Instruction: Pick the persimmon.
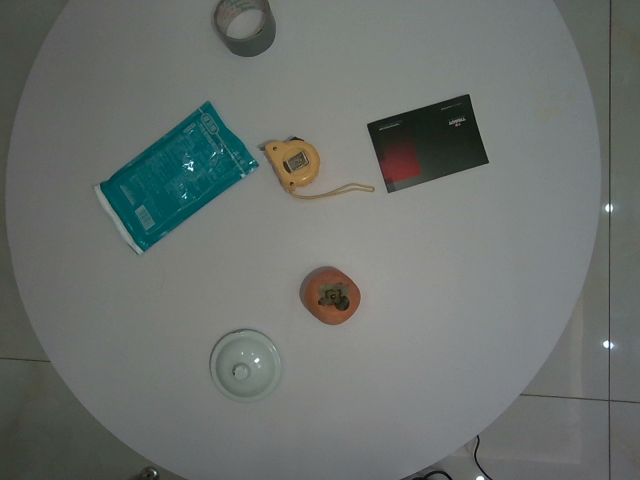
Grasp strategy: vertical